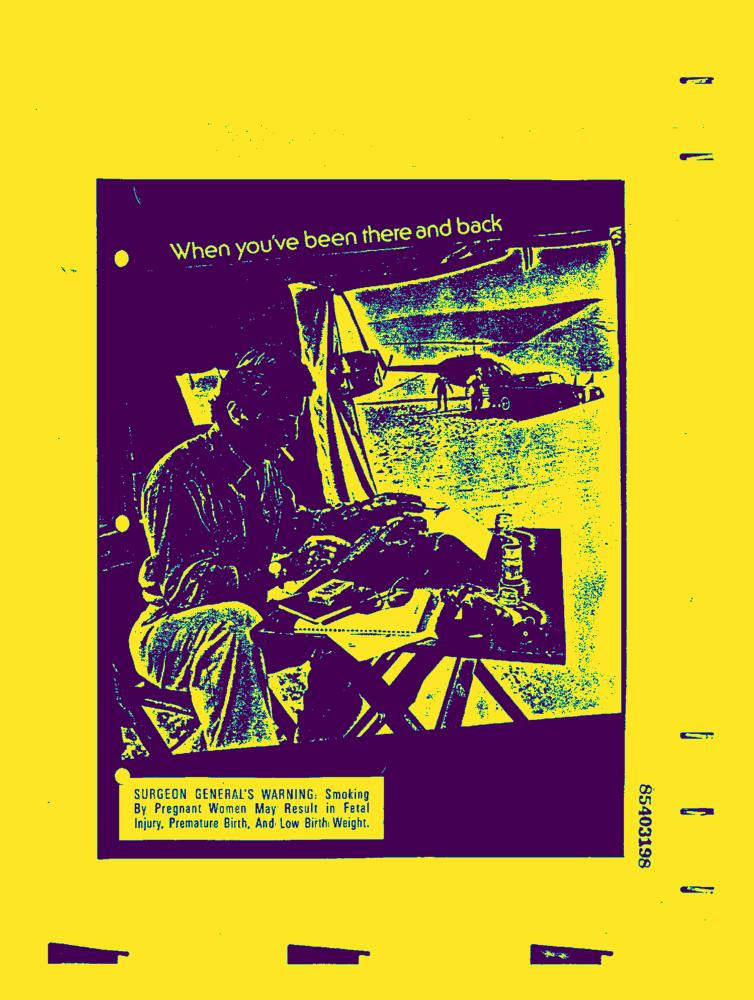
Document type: AD